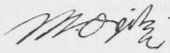
Signature of: martin opitz